Question: How is the history relevant to the case?
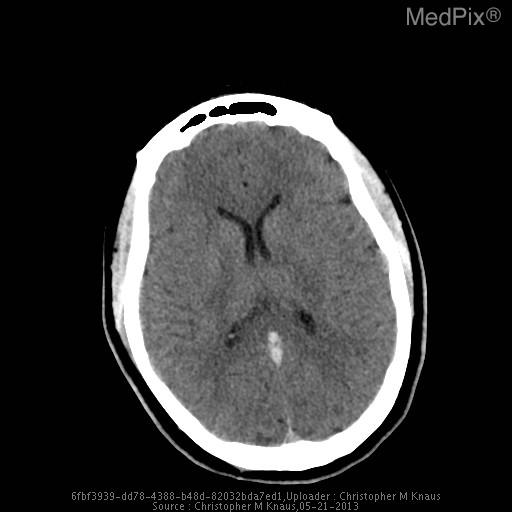
Answer: The patient's history of 17 yo girl presents with left sided facial weakness and numbness and the worst headache of her life that is rated 10/10.  The headache has been progressive for about 24 hours.  She has a history of migraine, but the patient states that her current headache does not feel like her typical migraine headache. is key in understanding the case.